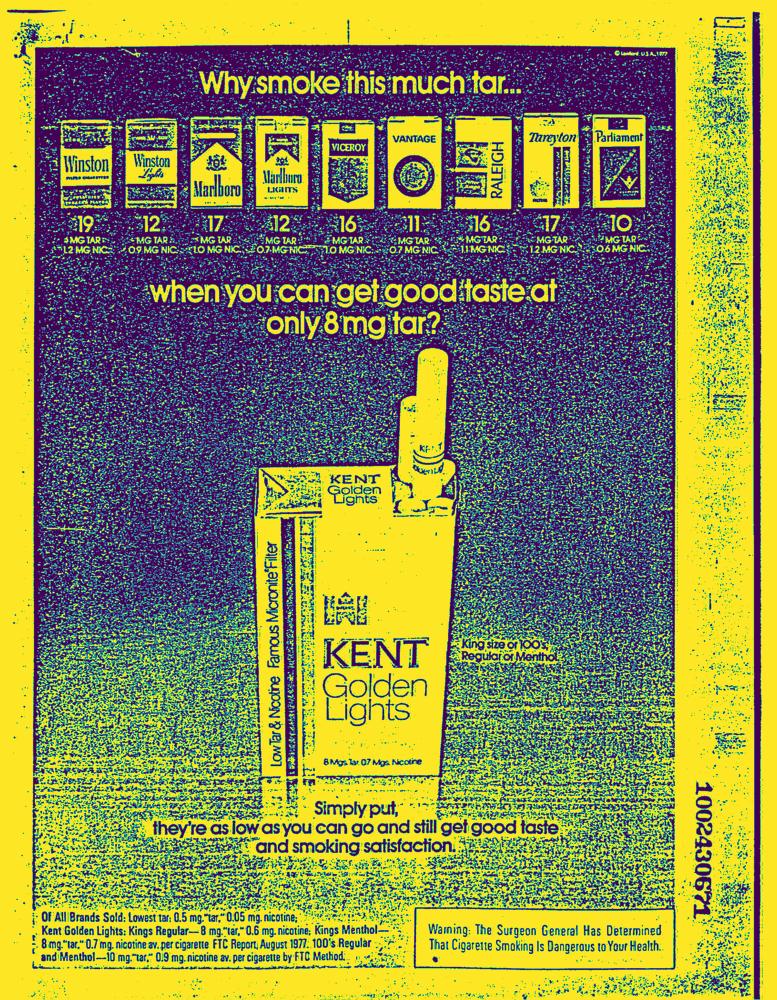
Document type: AD